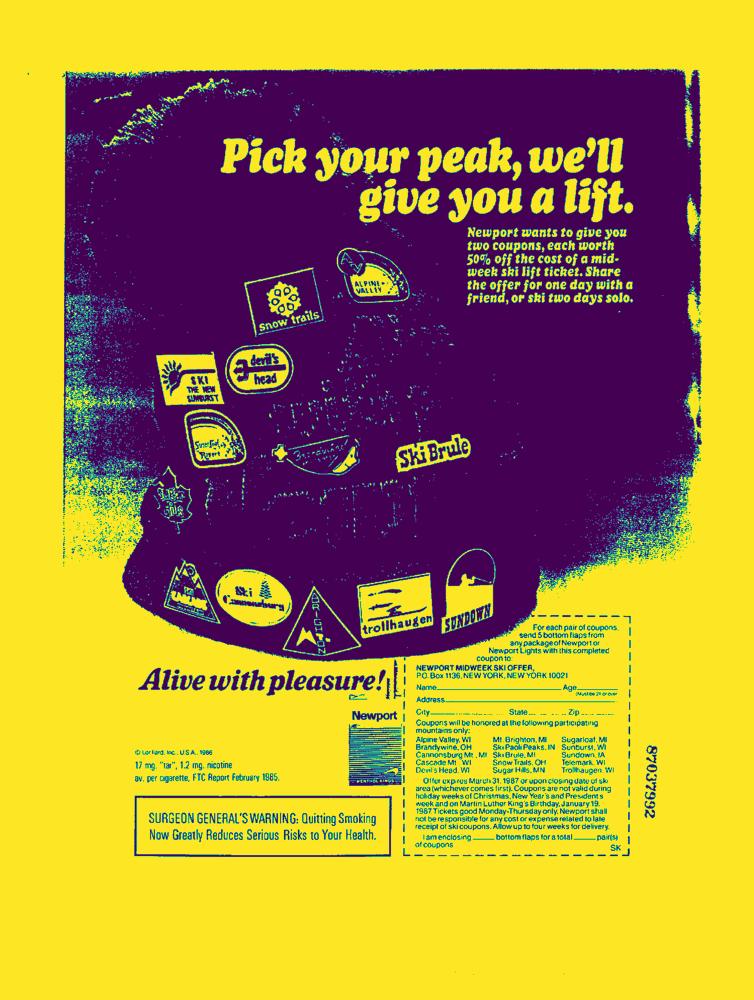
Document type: AD